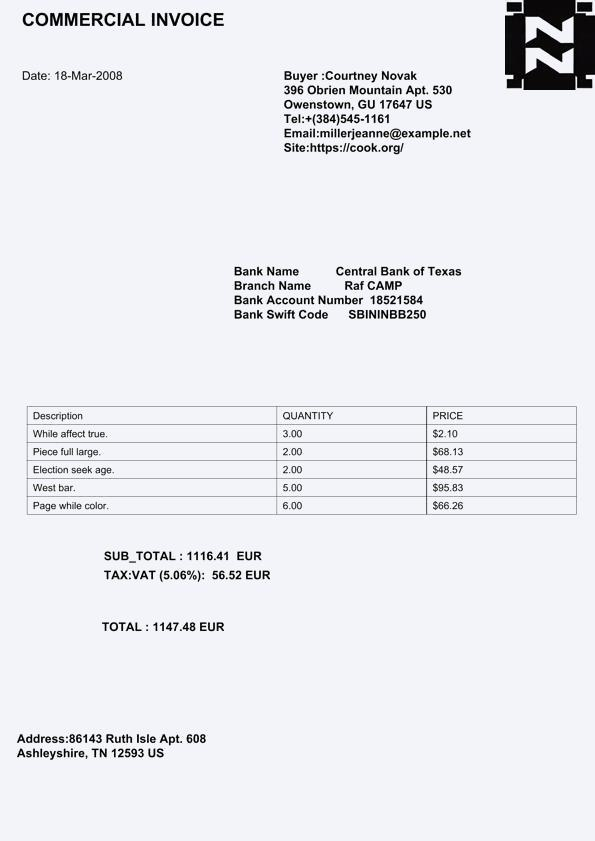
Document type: Invoice